Question: Talk about the condition:
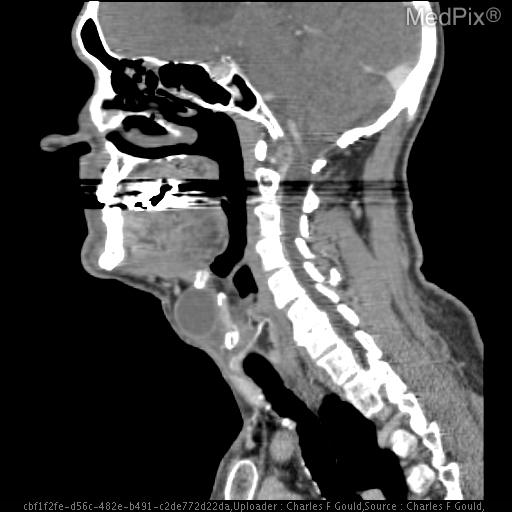
Answer: The disease is discussed as: The  thyroglossal  duct  cyst  (TDC)  is  the  most  common  result  of  abnormal  thyroid  development.    Because  there  is  ectopic  thyroid  tissue  embedded  in  the  wall  of  these  cysts,  there  is  a  small  but  finite  risk  of  development  of  thyroid  neoplasms  associated  with  these  cysts.    At  least  150  cases  of  cancer  arising  in  TDC  have  been  reported  -  most  are  papillary  carcinomas.    {UI:98242298-  Vera-Sempere  F,  et  atl}    Irregular  calcification  of  the  papillary  carcinoma  within  the  TDC  has  also  been  reported.    Squamous  cell  carcinomas  have  also  been  reported  within  a  TDC.    The  presentation  of  a  cancer  developing  within  a  TDC,  is  similar  to  that  of  a  TDC  alone:  a  palpable  yet  non-tender  midline  neck  mass.    The  recommendations  for  cancer  developing  within  a  TDC  include  the  Sistrunk  procedure,  with  variable  recommendations  made  for  the  use  of  radioiodine  and/or  removal  of  any  normal  thyroid  tissue.